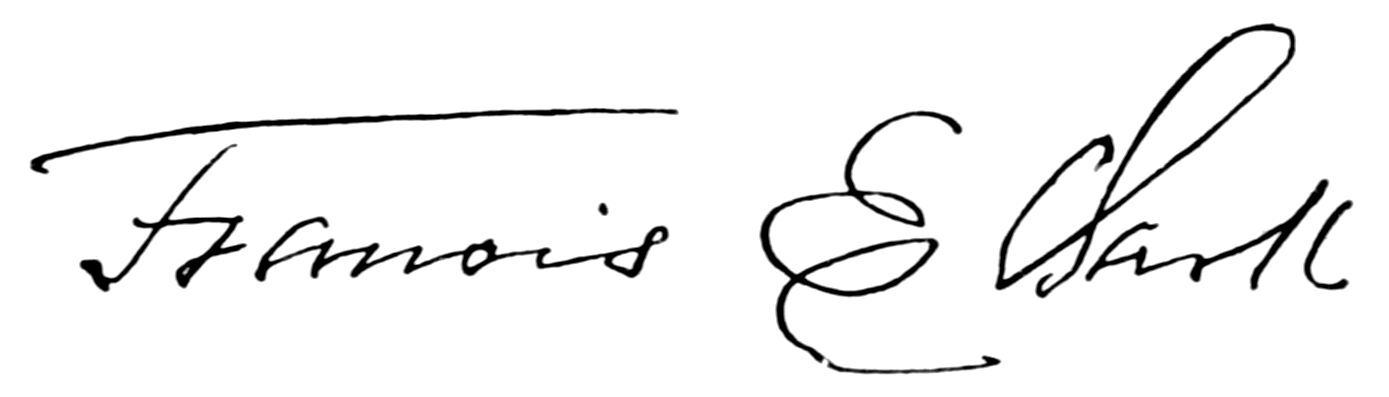
Signature of: francis edward clark